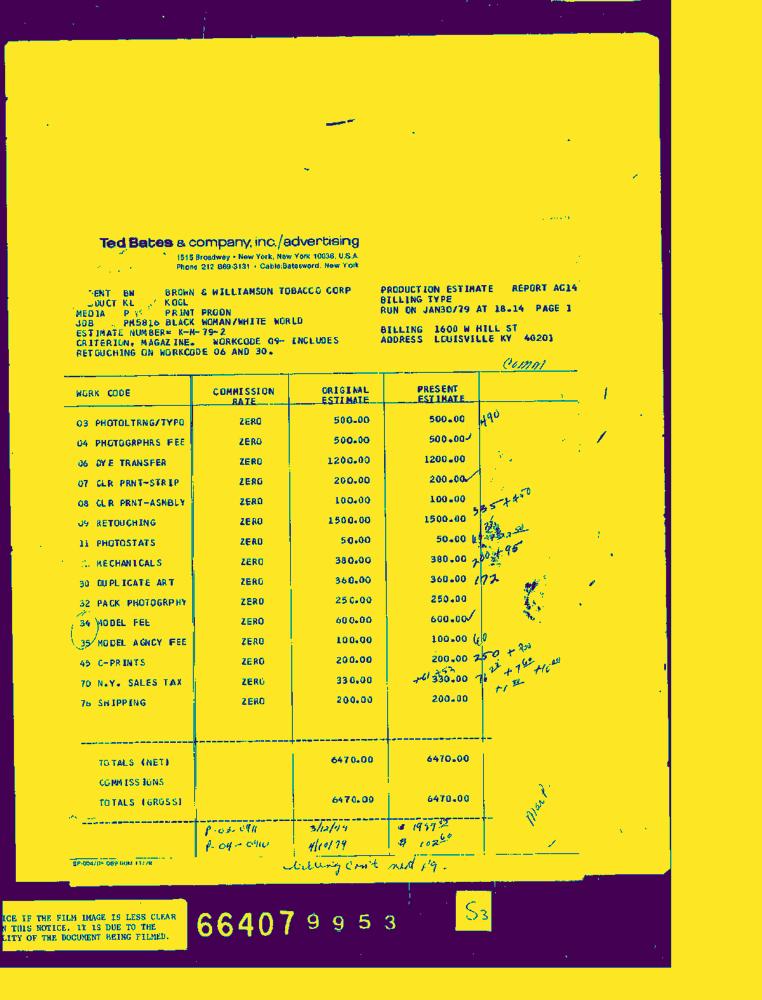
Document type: Invoice-Doc